Question: How is the property described in the document?
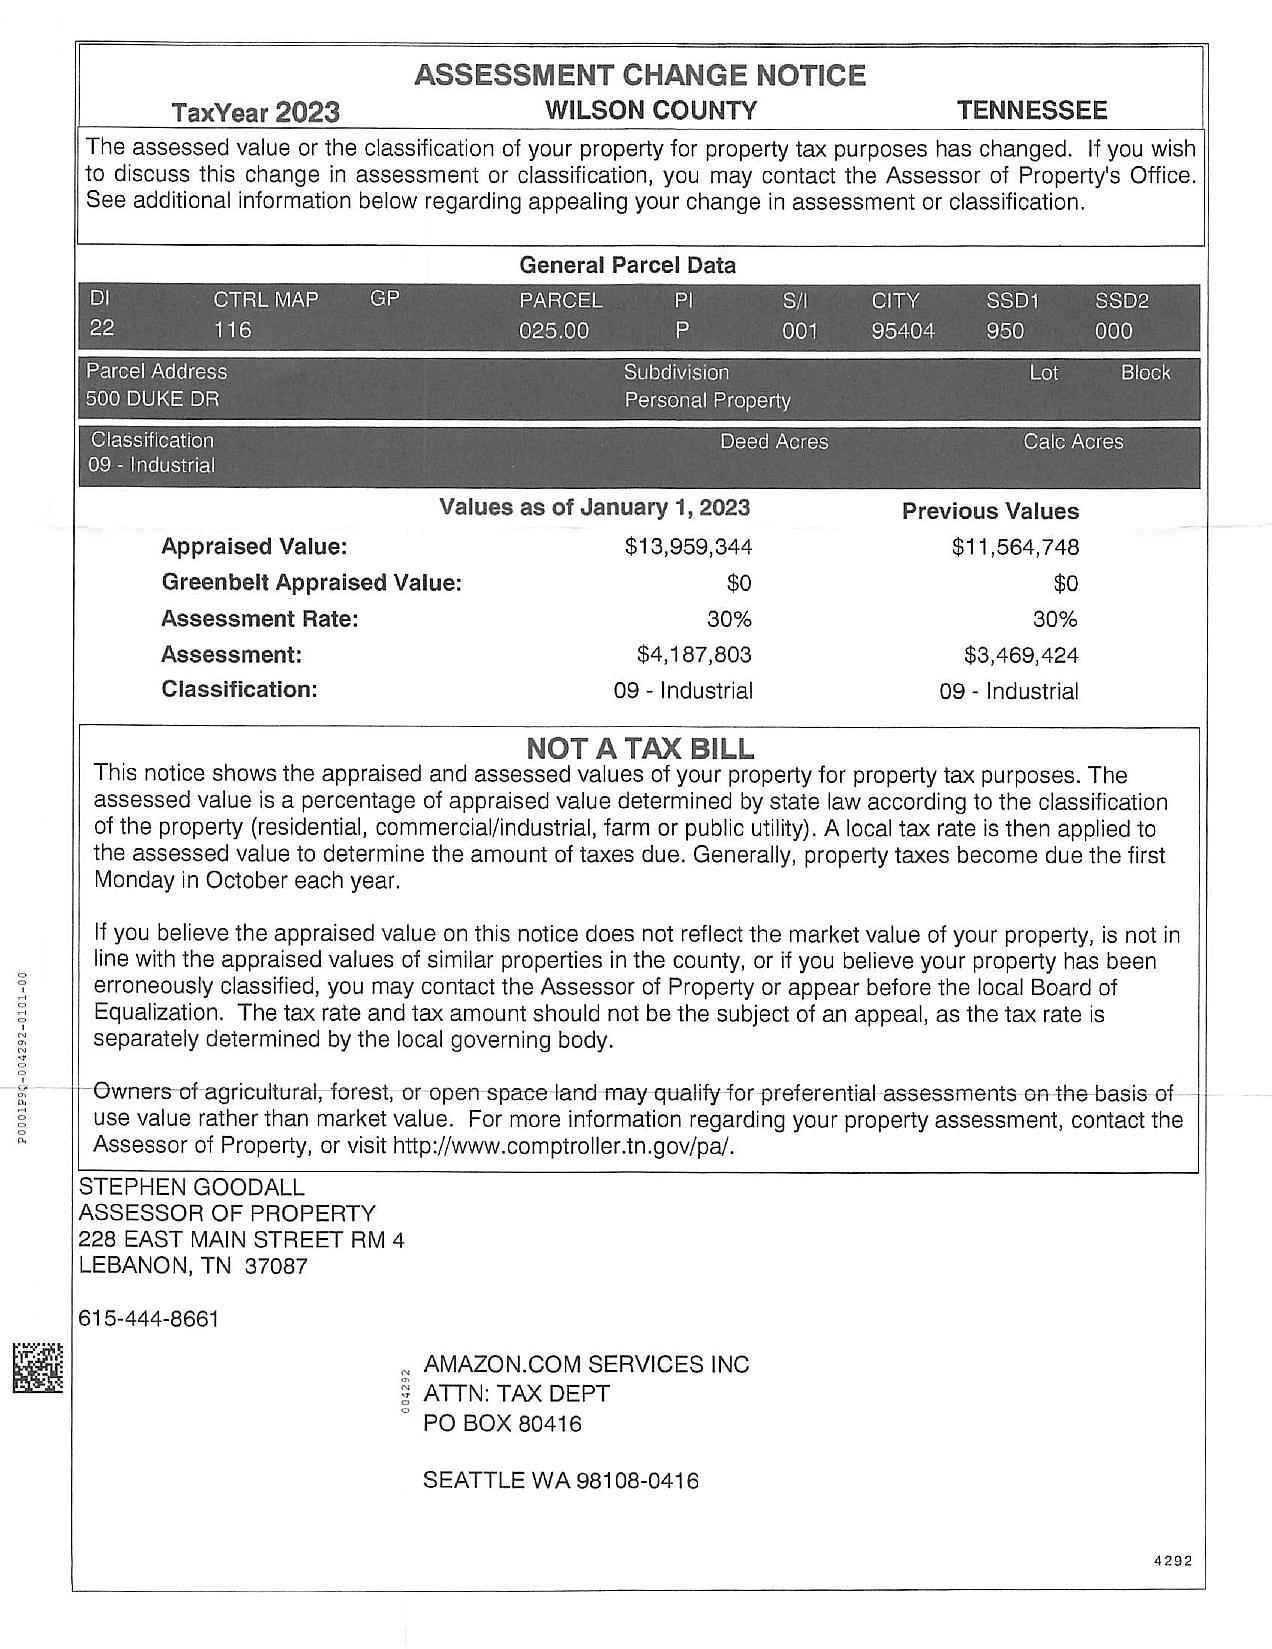
Answer: "Personal Property"